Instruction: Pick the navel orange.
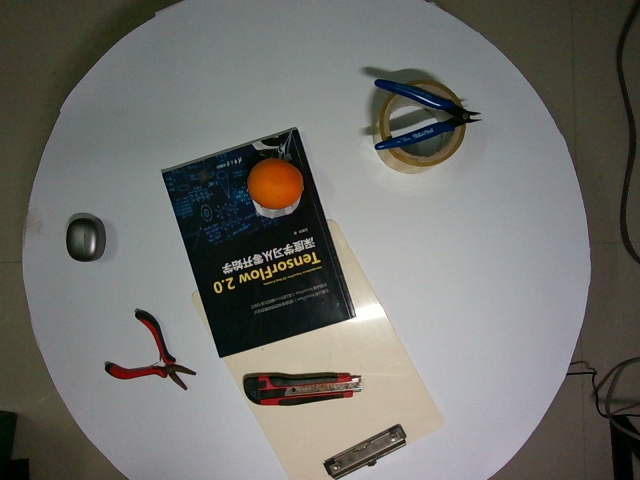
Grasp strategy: vertical